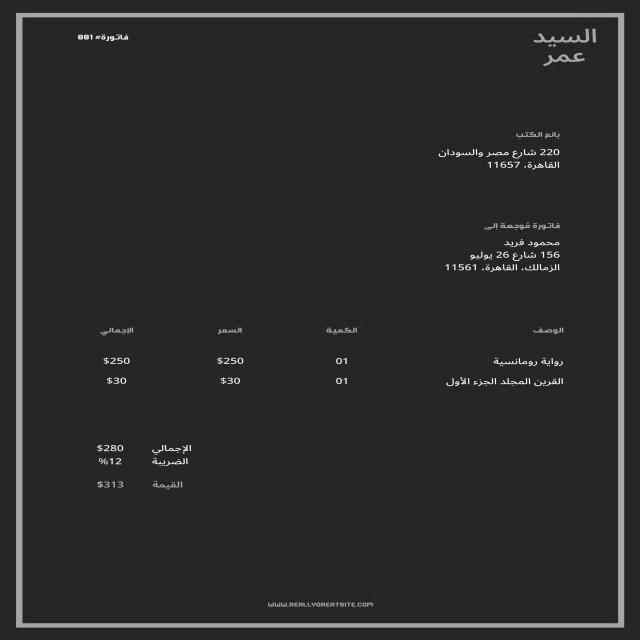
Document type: Invoice